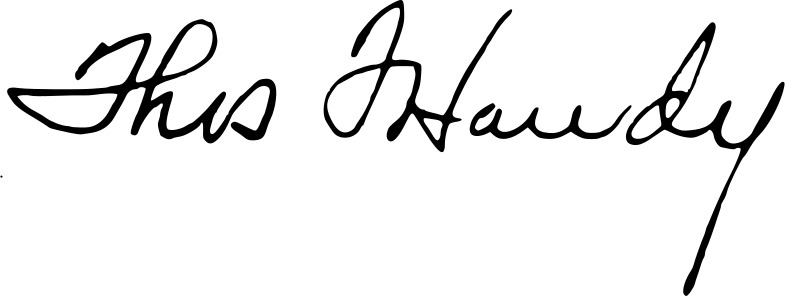
Signature of: thomas t handy